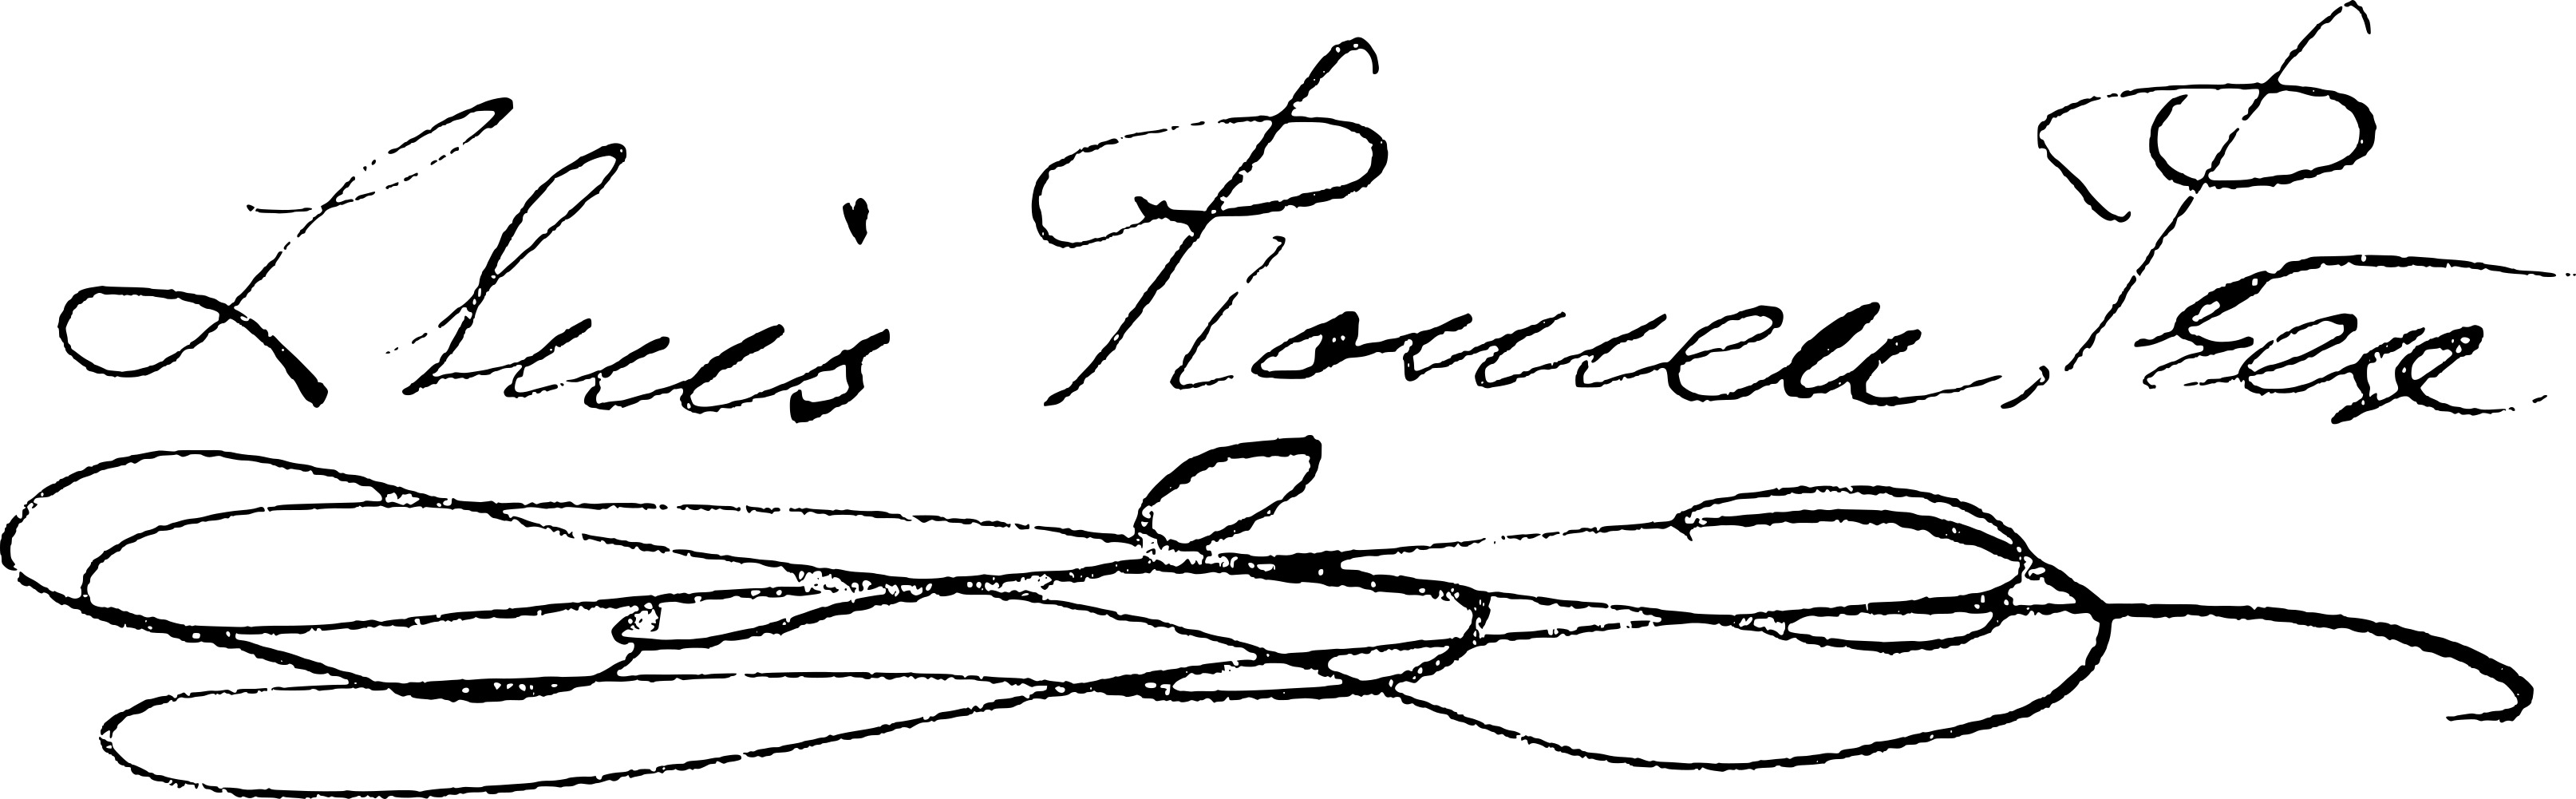
Signature of: lluís romeu i corominas